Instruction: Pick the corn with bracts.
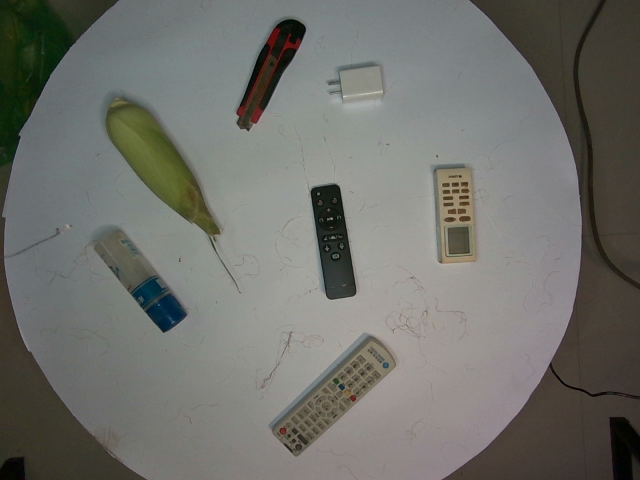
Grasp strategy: vertical